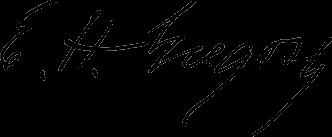
Signature of: elisha hall gregory